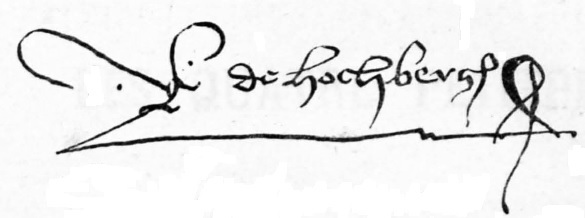
Signature of: rudolf iv margrave of hachberg sausenberg